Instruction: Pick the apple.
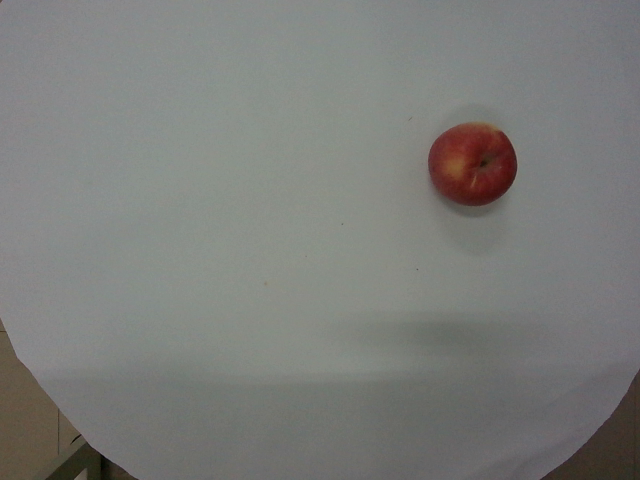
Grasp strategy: vertical